Retrieve the amount in words, amount in figures, name of the payee, date on the cheque, and the bank name from the image.
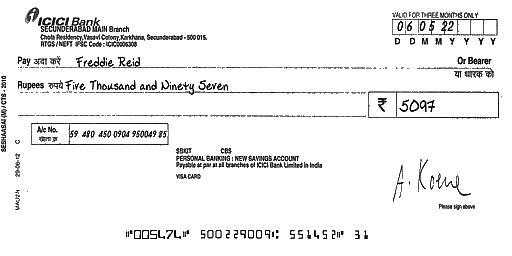
amt_in_words: Five Thousand and Ninety Seven
amt_in_figures: 5097
payee_name: Freddie Reid
bank_name: ICICI Bank
cheque_date: 06/05/22